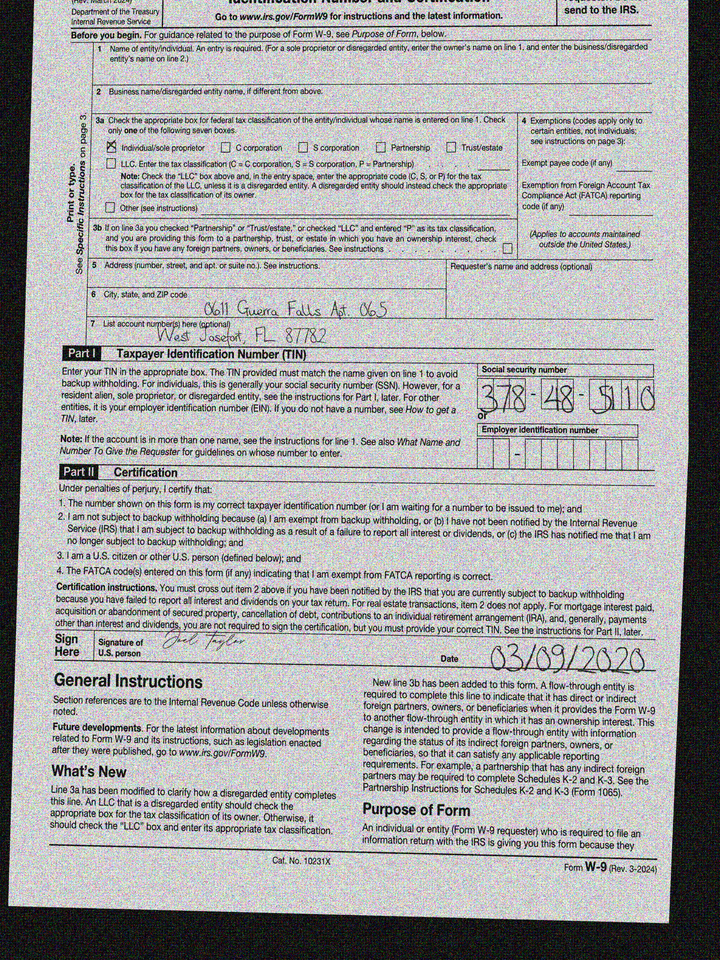
adr1: 0611 Guerra Falls Apt. 065
adr2: West Josefort, FL 87782
cbx: yes
ssn: 378485110
sdt: 03/09/2020